Question: What is the main concern?
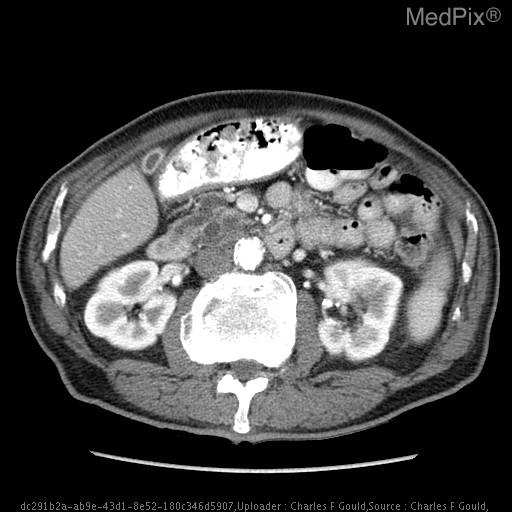
Answer: The findings suggest Lobulated multicystic lesion which involves the pancreatic head and uncinate process, predominantly.  The main pancreatic duct is dilated to 10mm and there is also branch duct involvement within the pancreatic body.  No mural nodules or solid masses are identified.. Lobulated multicystic lesion which involves the pancreatic head and uncinate process, predominantly.  The main pancreatic duct is dilated to 10mm and there is branch duct involvement within the pancreatic body.  No mural nodules or solid masses are identified.. The patient might have a history of 79 y/o white male, preoperative evaluation pending CABG.  History of hypertension, hyperlipidemia and diabetes.  Recent 50 lb weight loss..